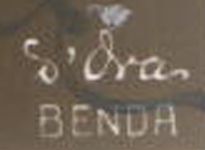
Signature of: dora kallmus